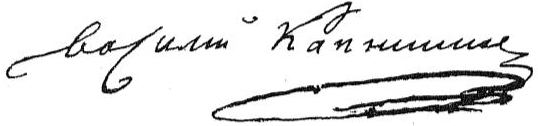
Signature of: vasily kapnist